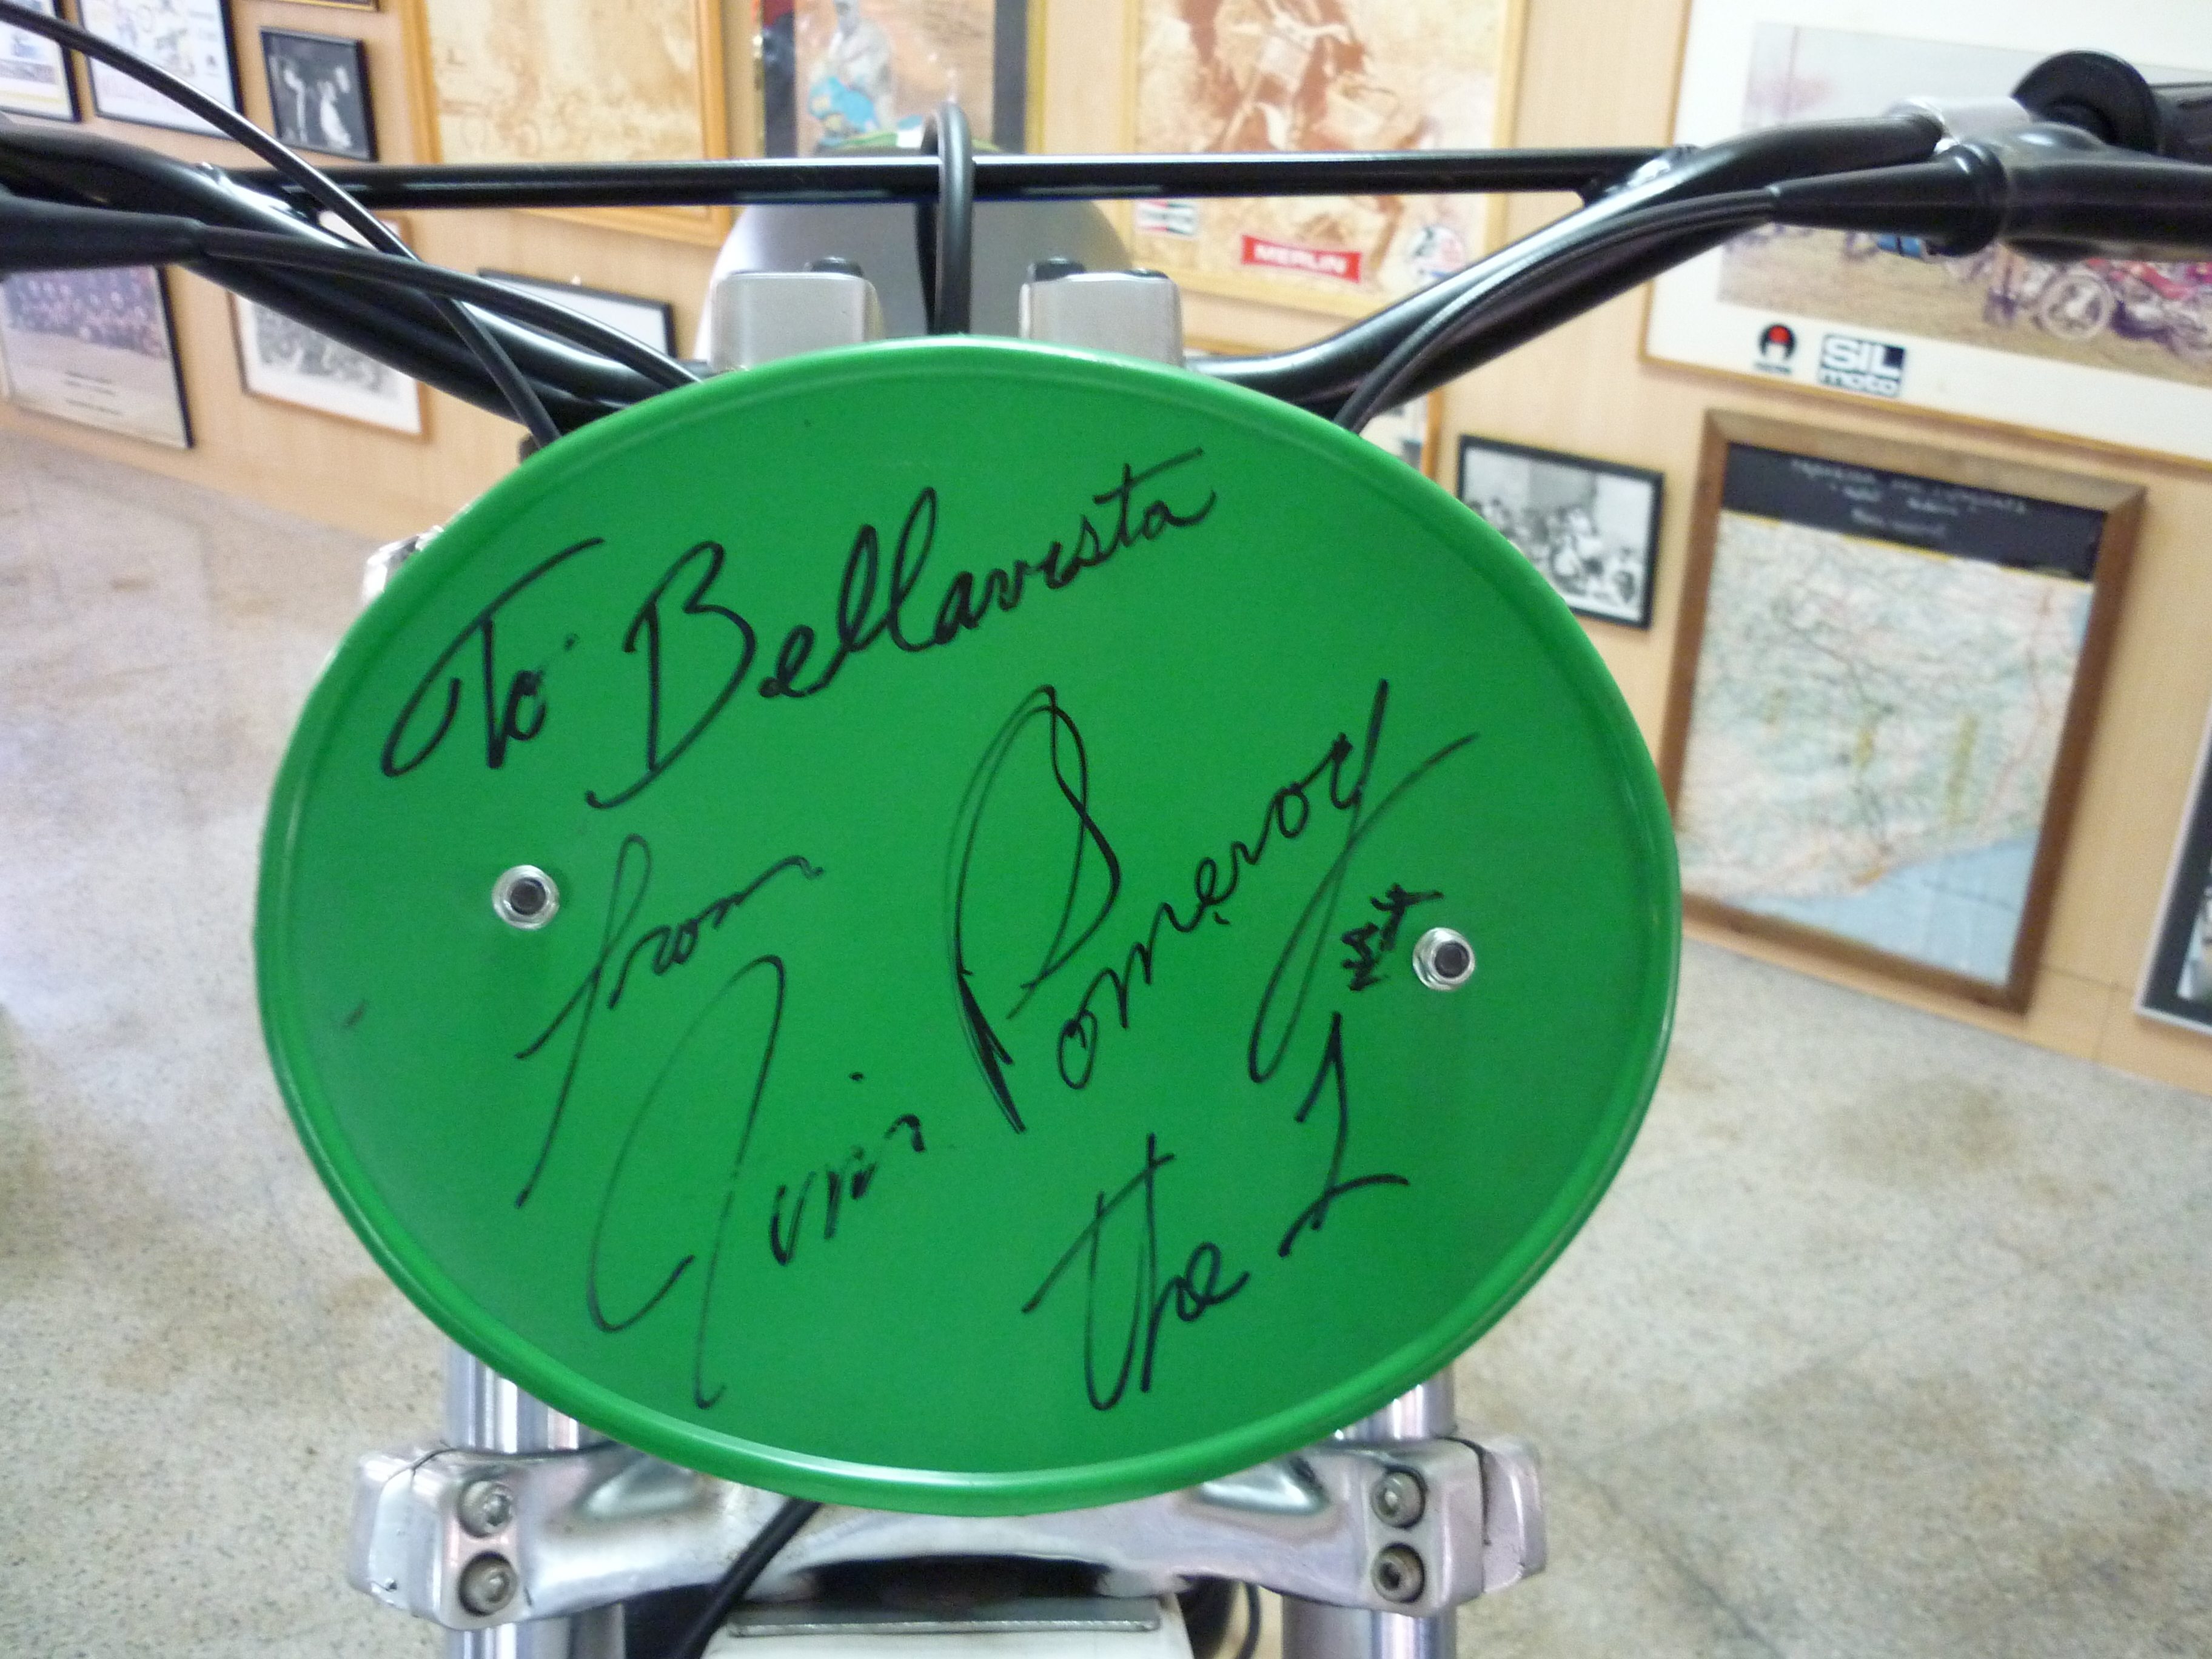
Signature of: jim pomeroy